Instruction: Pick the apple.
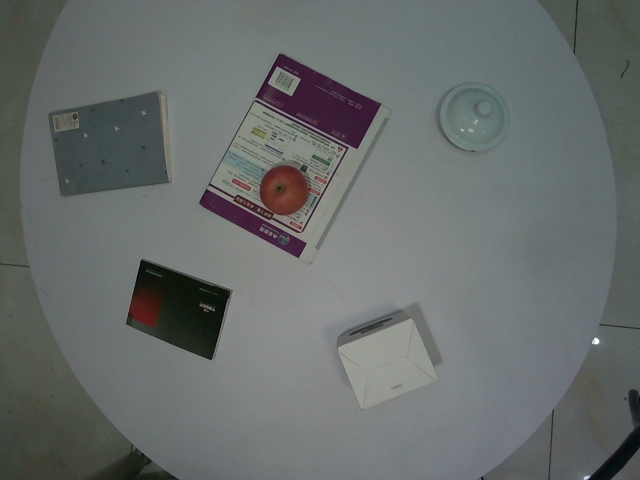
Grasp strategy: vertical